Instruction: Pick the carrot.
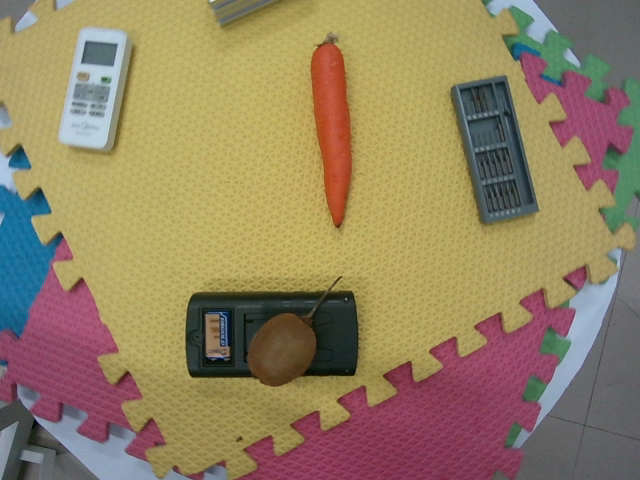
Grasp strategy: vertical